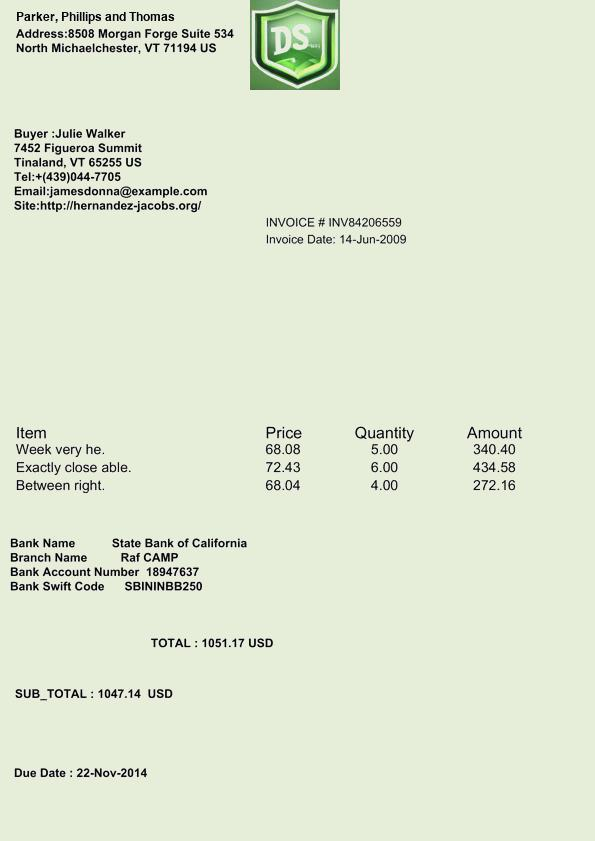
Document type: Invoice